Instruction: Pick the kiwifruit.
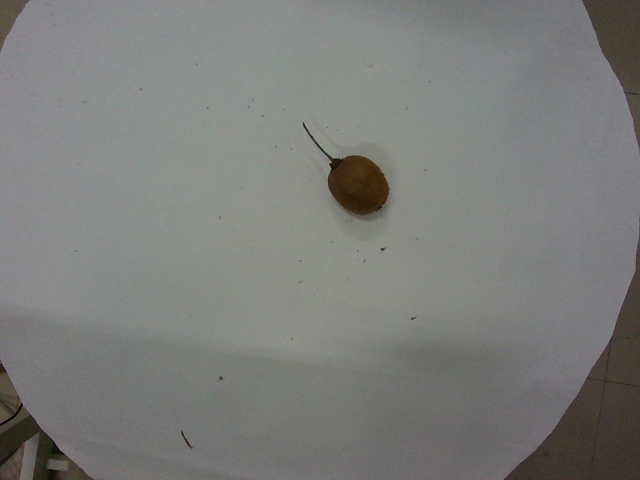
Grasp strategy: vertical